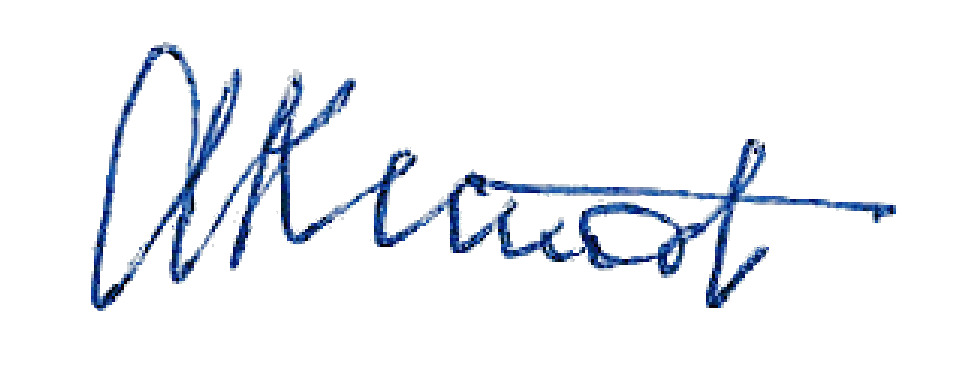
Signature of: anatoly kitov